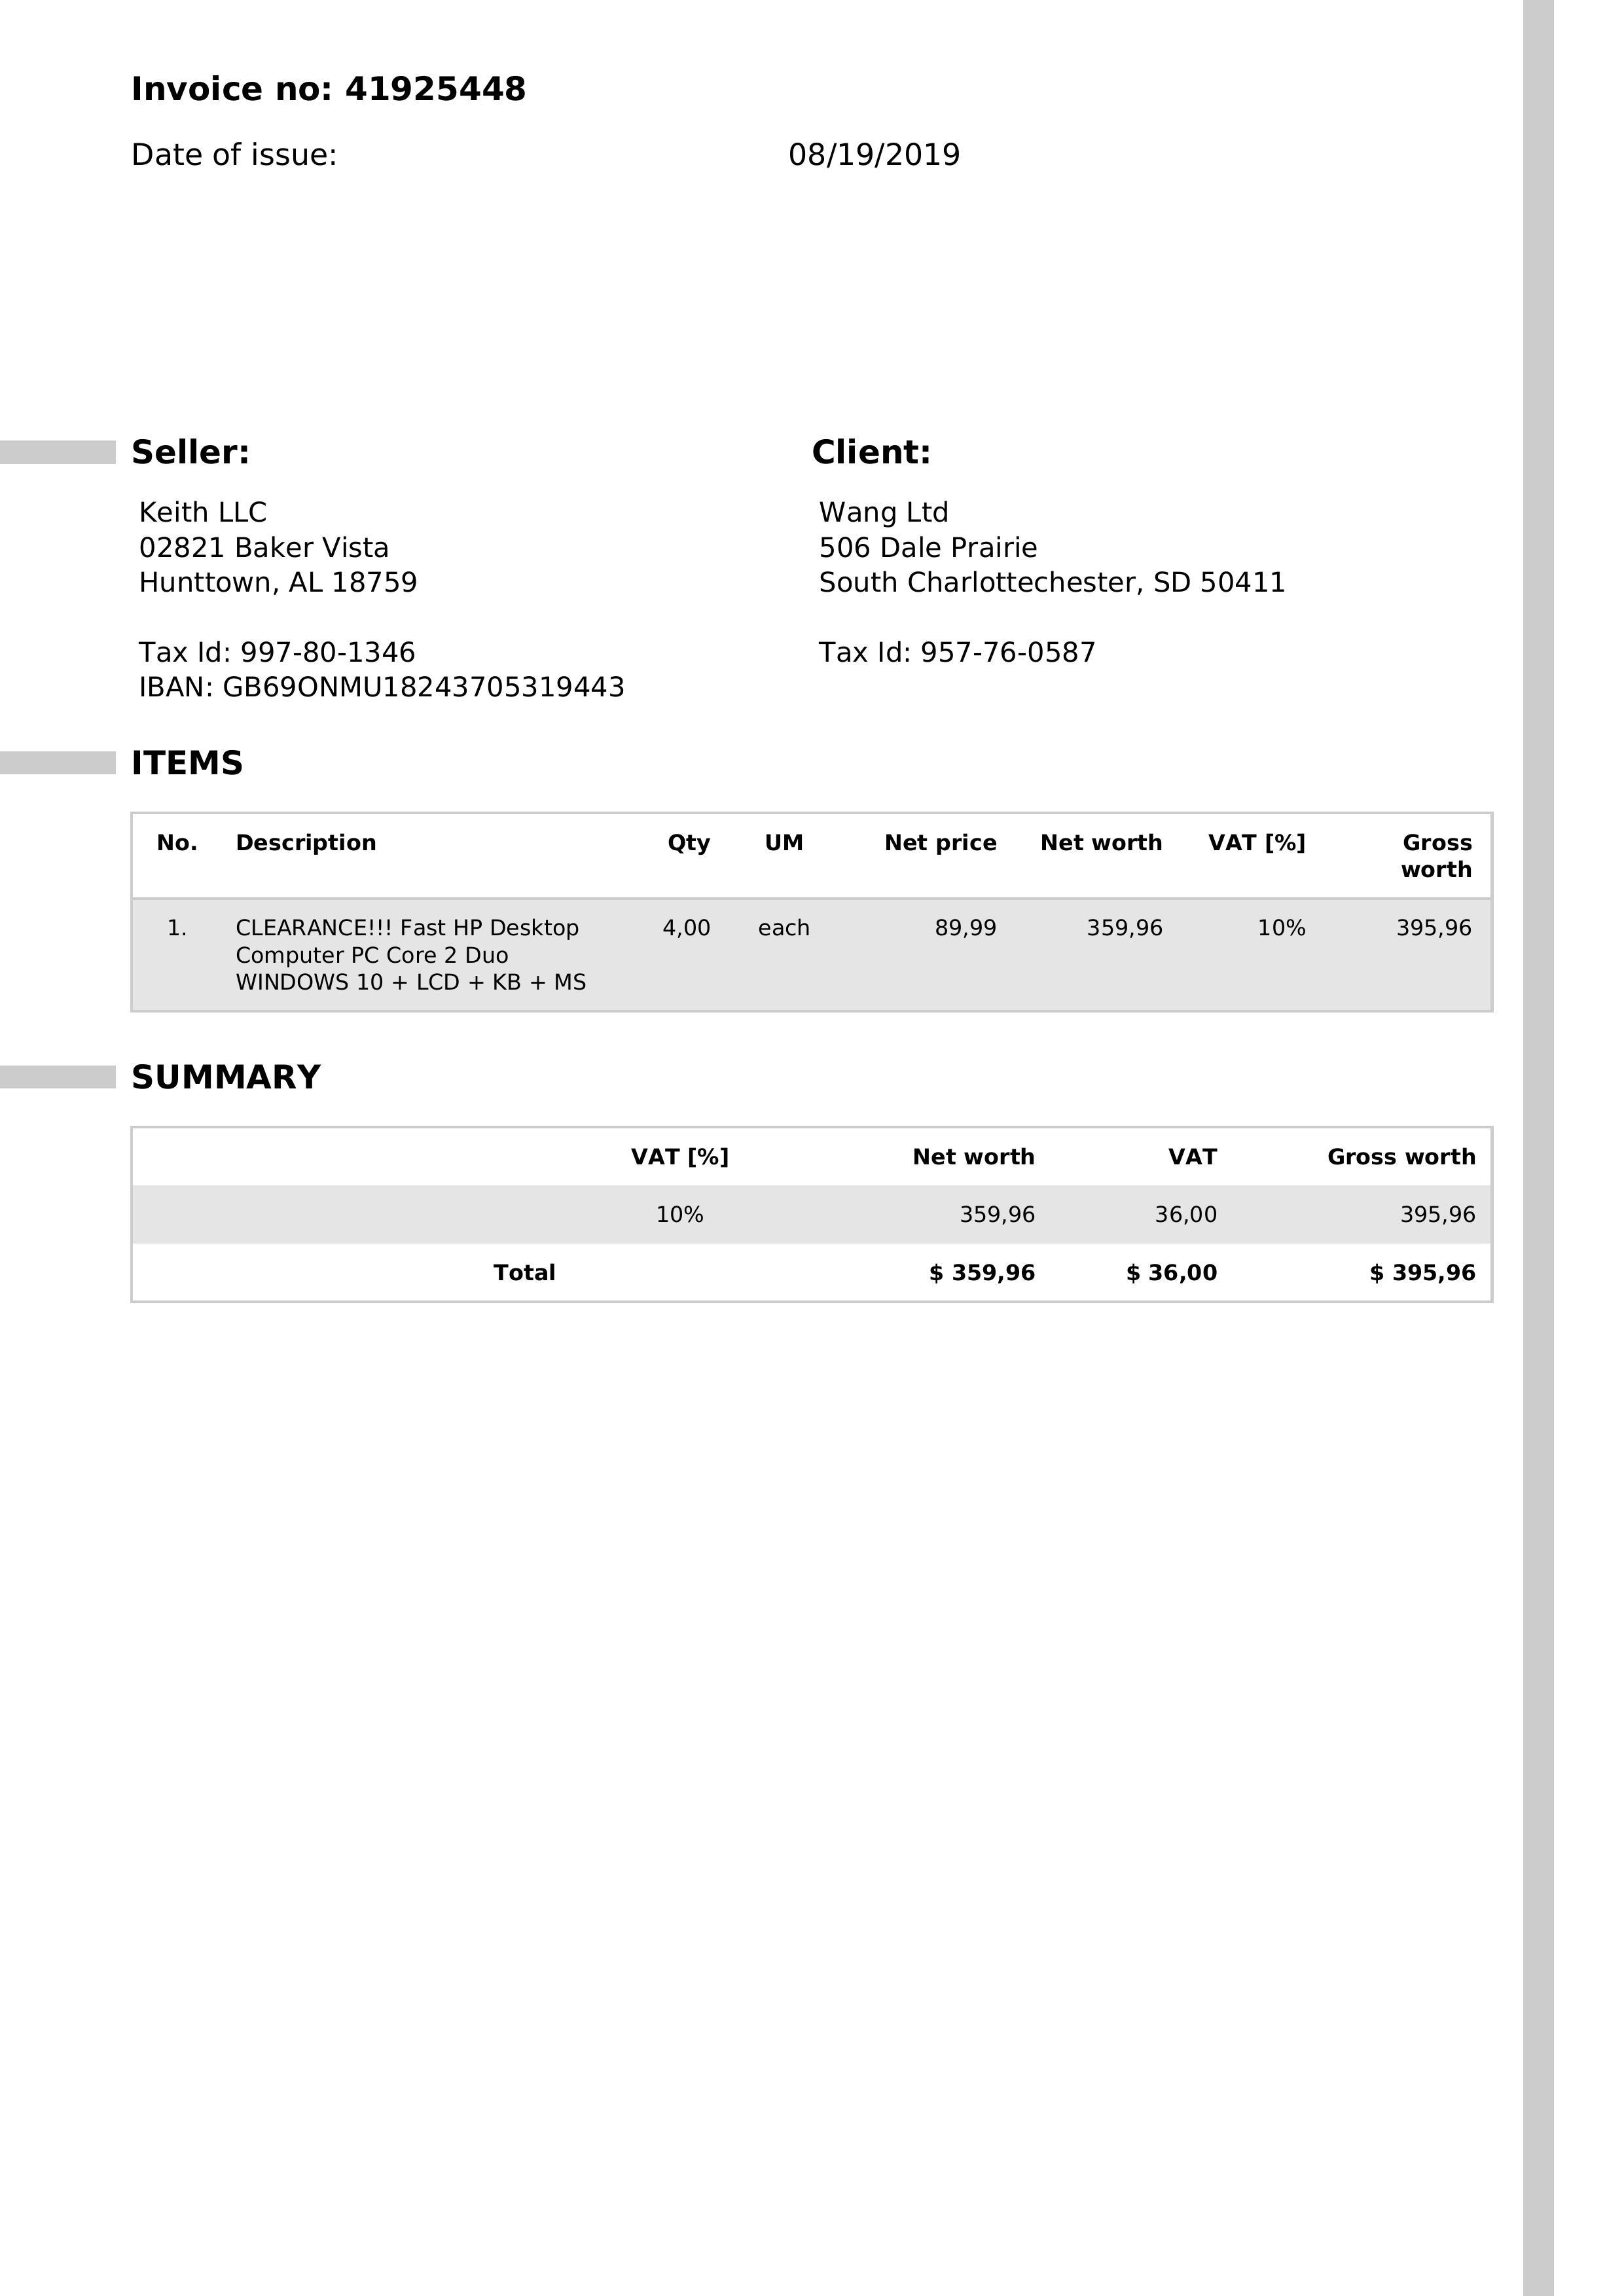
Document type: Invoice